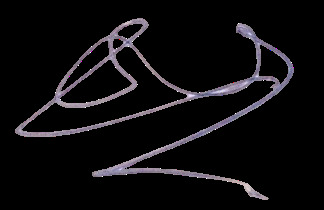
Signature of: raoul salan